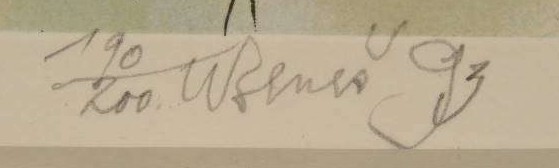
Signature of: karel beneš